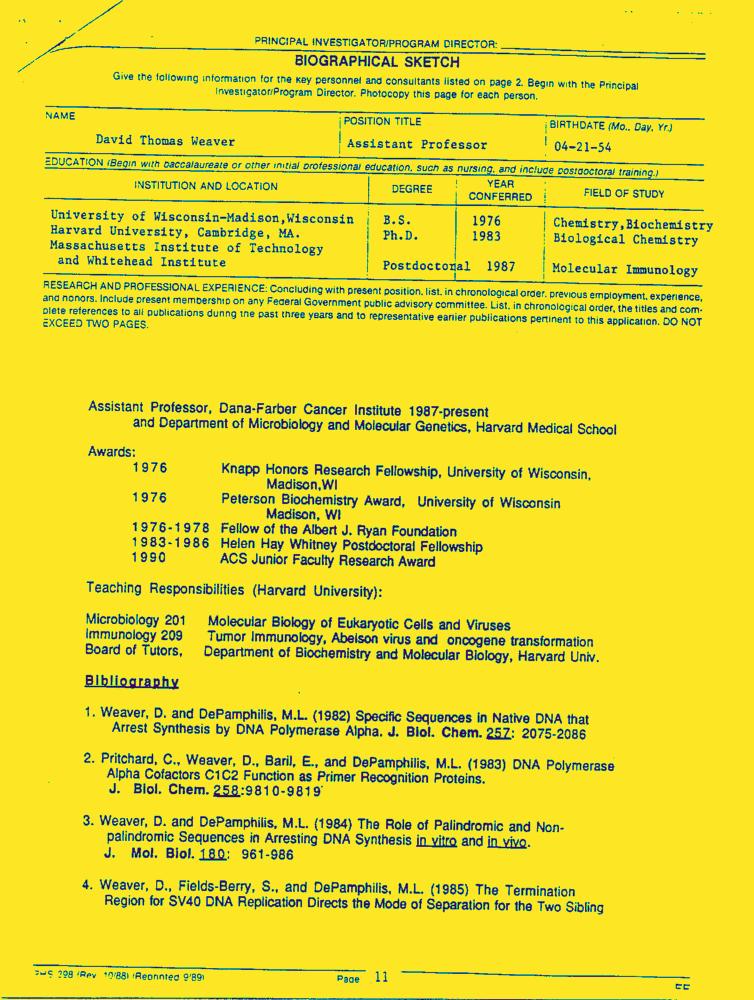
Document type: Resume-Doc